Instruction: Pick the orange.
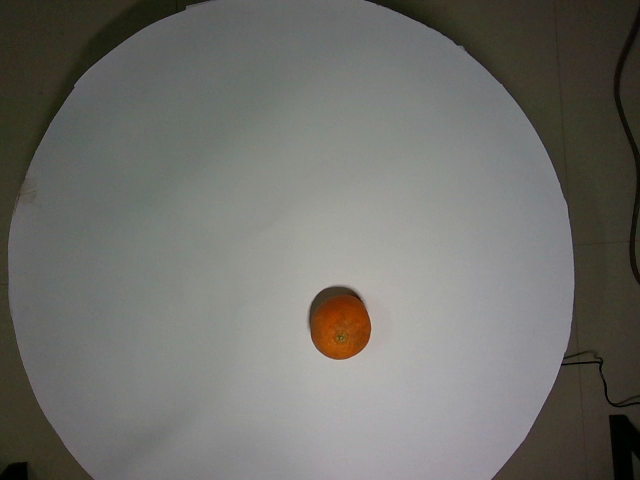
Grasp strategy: vertical